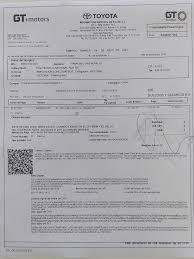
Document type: Invoice